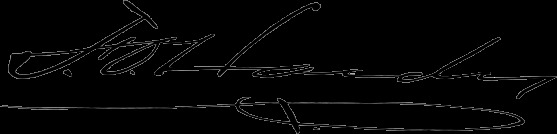
Signature of: frank o hardy